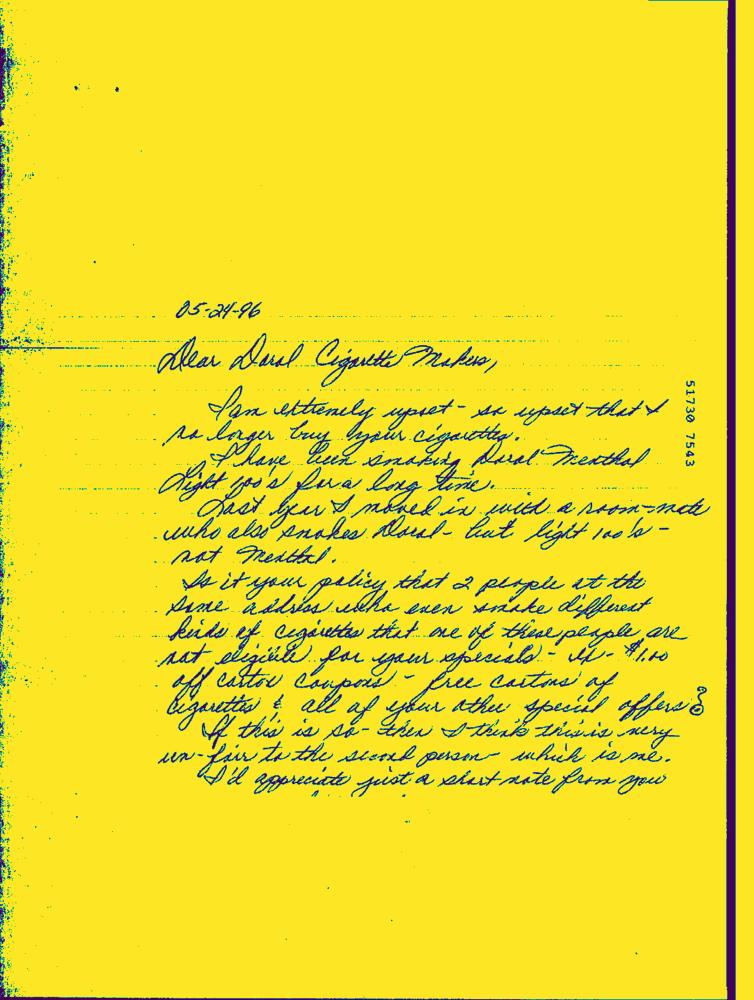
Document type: Hand-Written